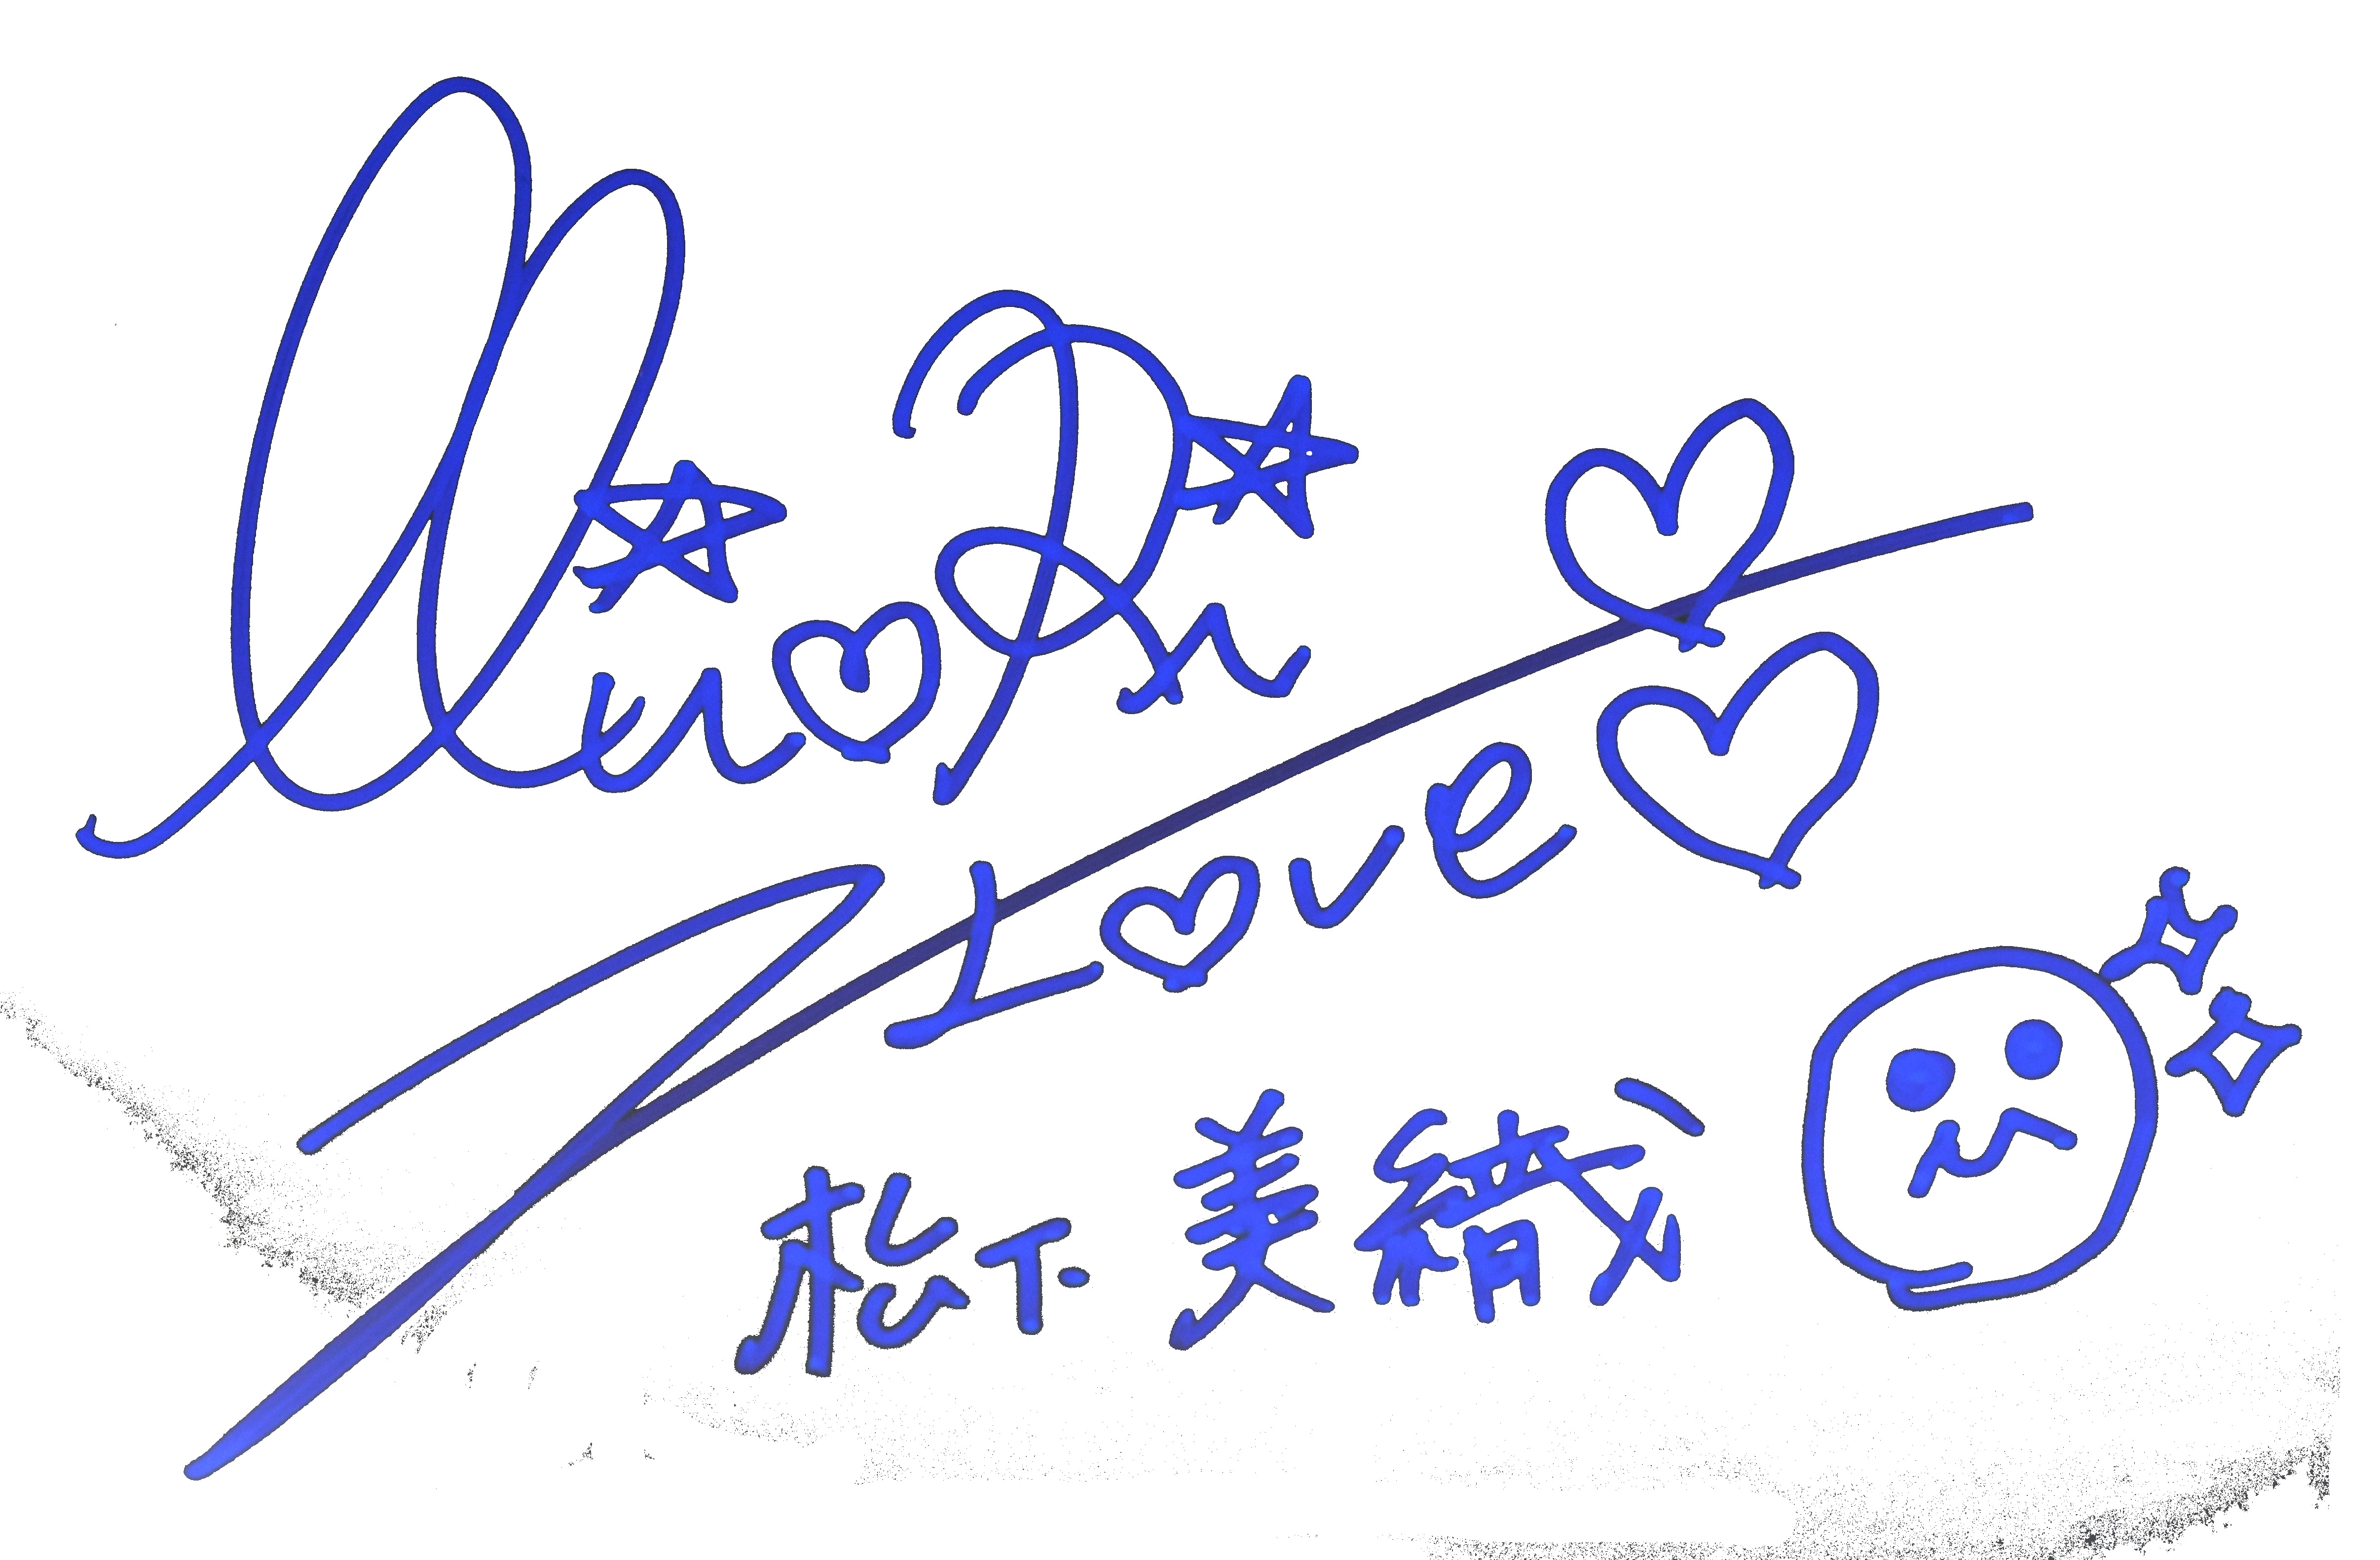
Signature of: miori matsushita